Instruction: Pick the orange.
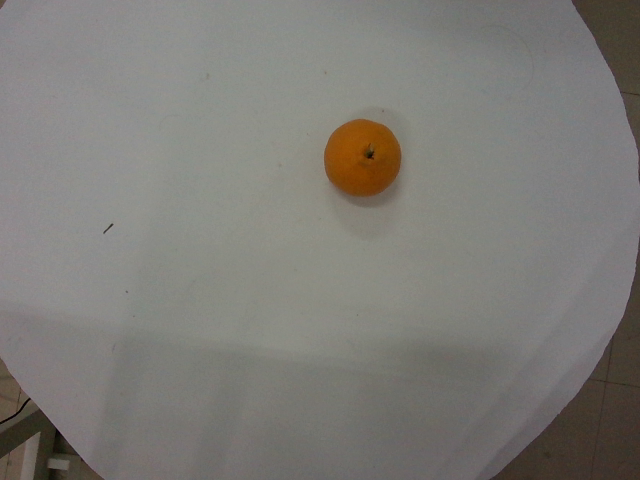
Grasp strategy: vertical